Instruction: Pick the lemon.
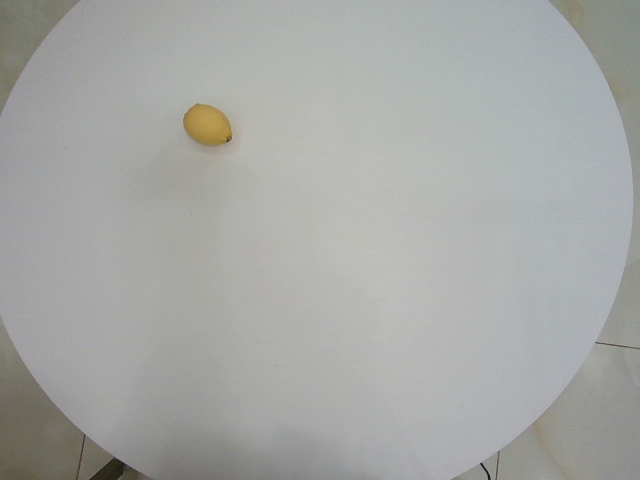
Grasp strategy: vertical